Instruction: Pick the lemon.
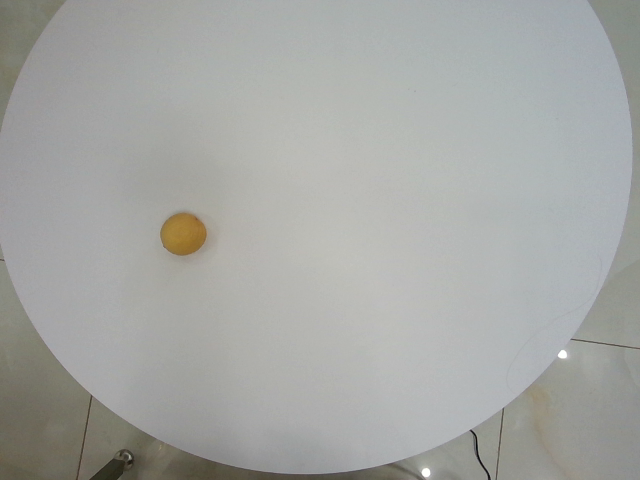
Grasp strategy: vertical